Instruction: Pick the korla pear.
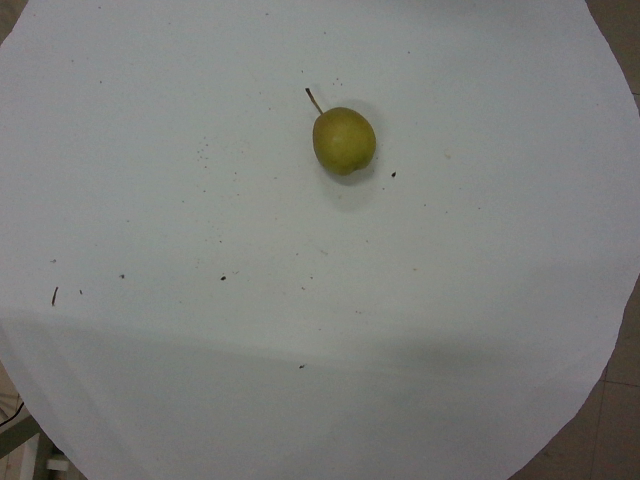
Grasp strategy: vertical